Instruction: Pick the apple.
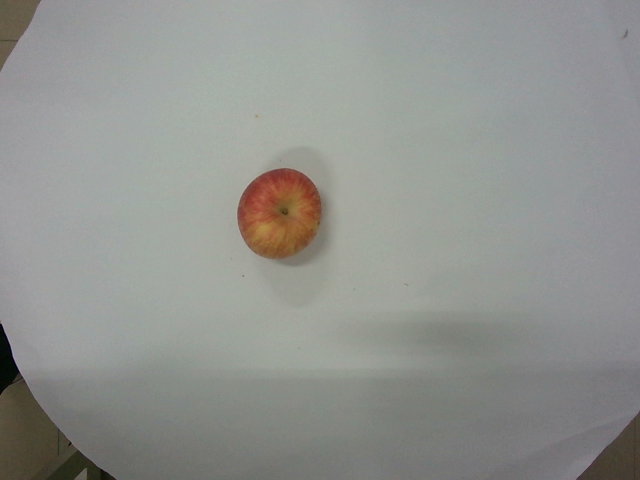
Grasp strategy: vertical